Question: What is the suspected problem?
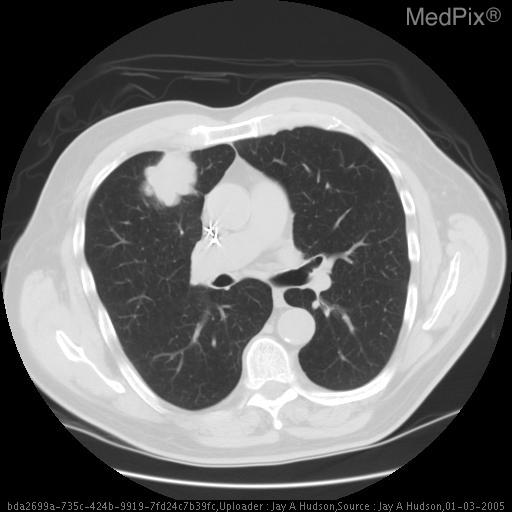
Answer: The findings suggest •  CXR shows an ill defined mass in the RUL
•  CT shows a lobulated 4 cm mass with spiculation in the RUL
•  Histology shows abundant cytoplasm and prominent nucleoli. CT demonstrates a RUL mass. The patient might have a history of • Smoker
• Cough
• Shortness of breath.